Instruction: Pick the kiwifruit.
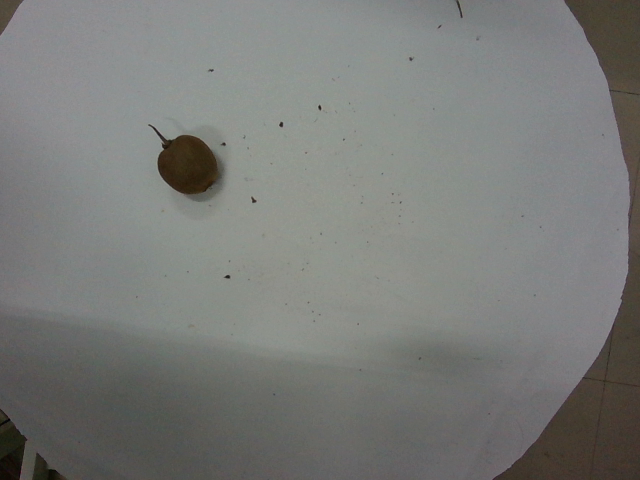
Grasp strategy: vertical